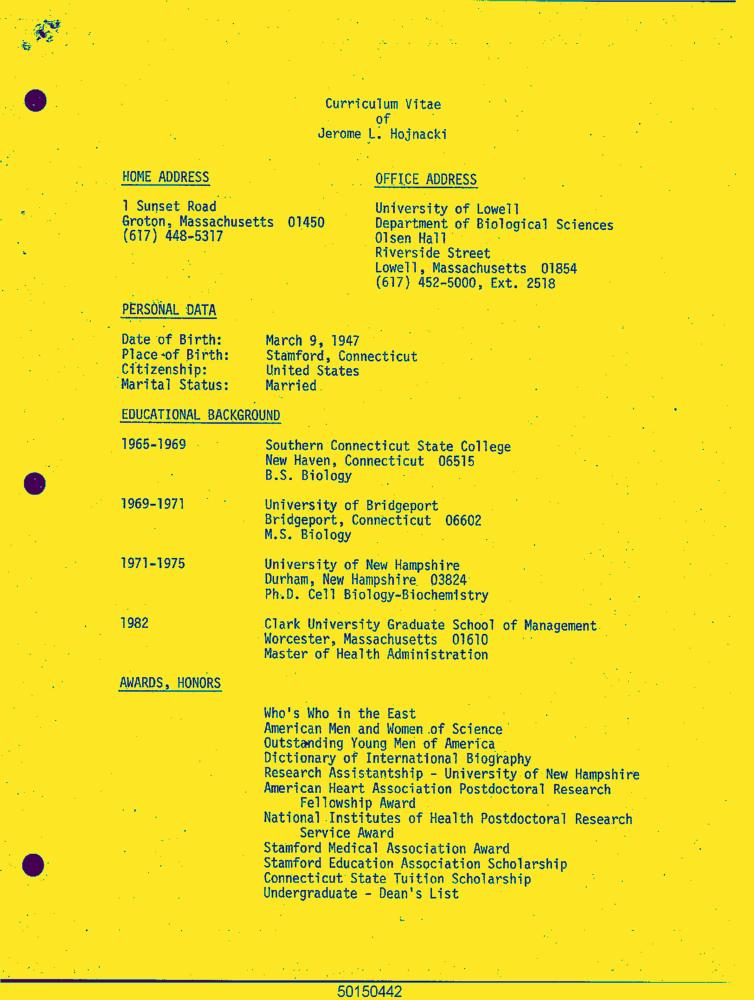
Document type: Resume-Doc